Question: What might the diagnosis be?
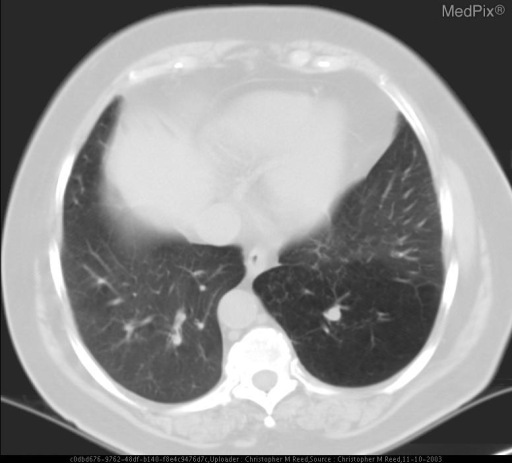
Answer: The possible diagnosis includes Congenital Bronchial Atresia
Congenital Lobar Emphysema
Foreign Body Aspiration w/ Air Trapping
Endobronchial Tumor w/ Air Trapping.